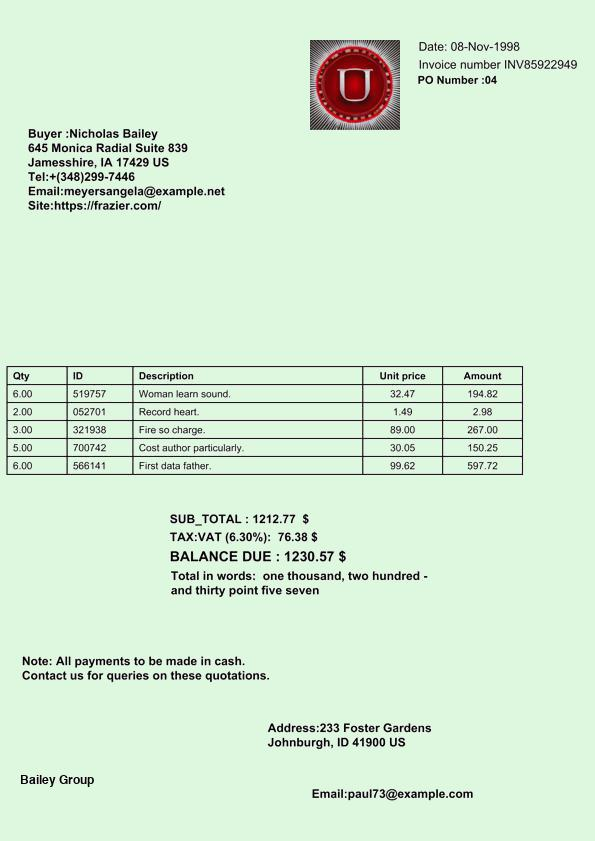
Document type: Invoice